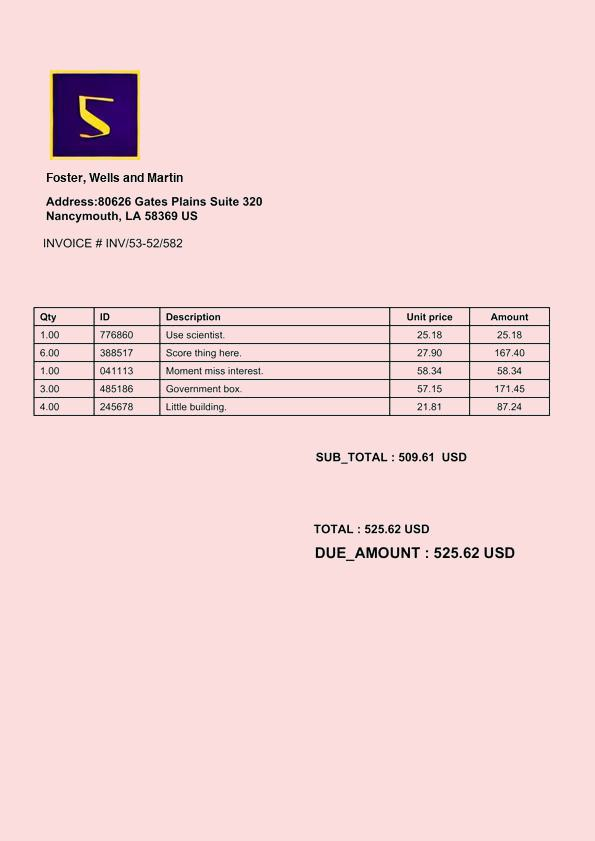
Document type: Invoice